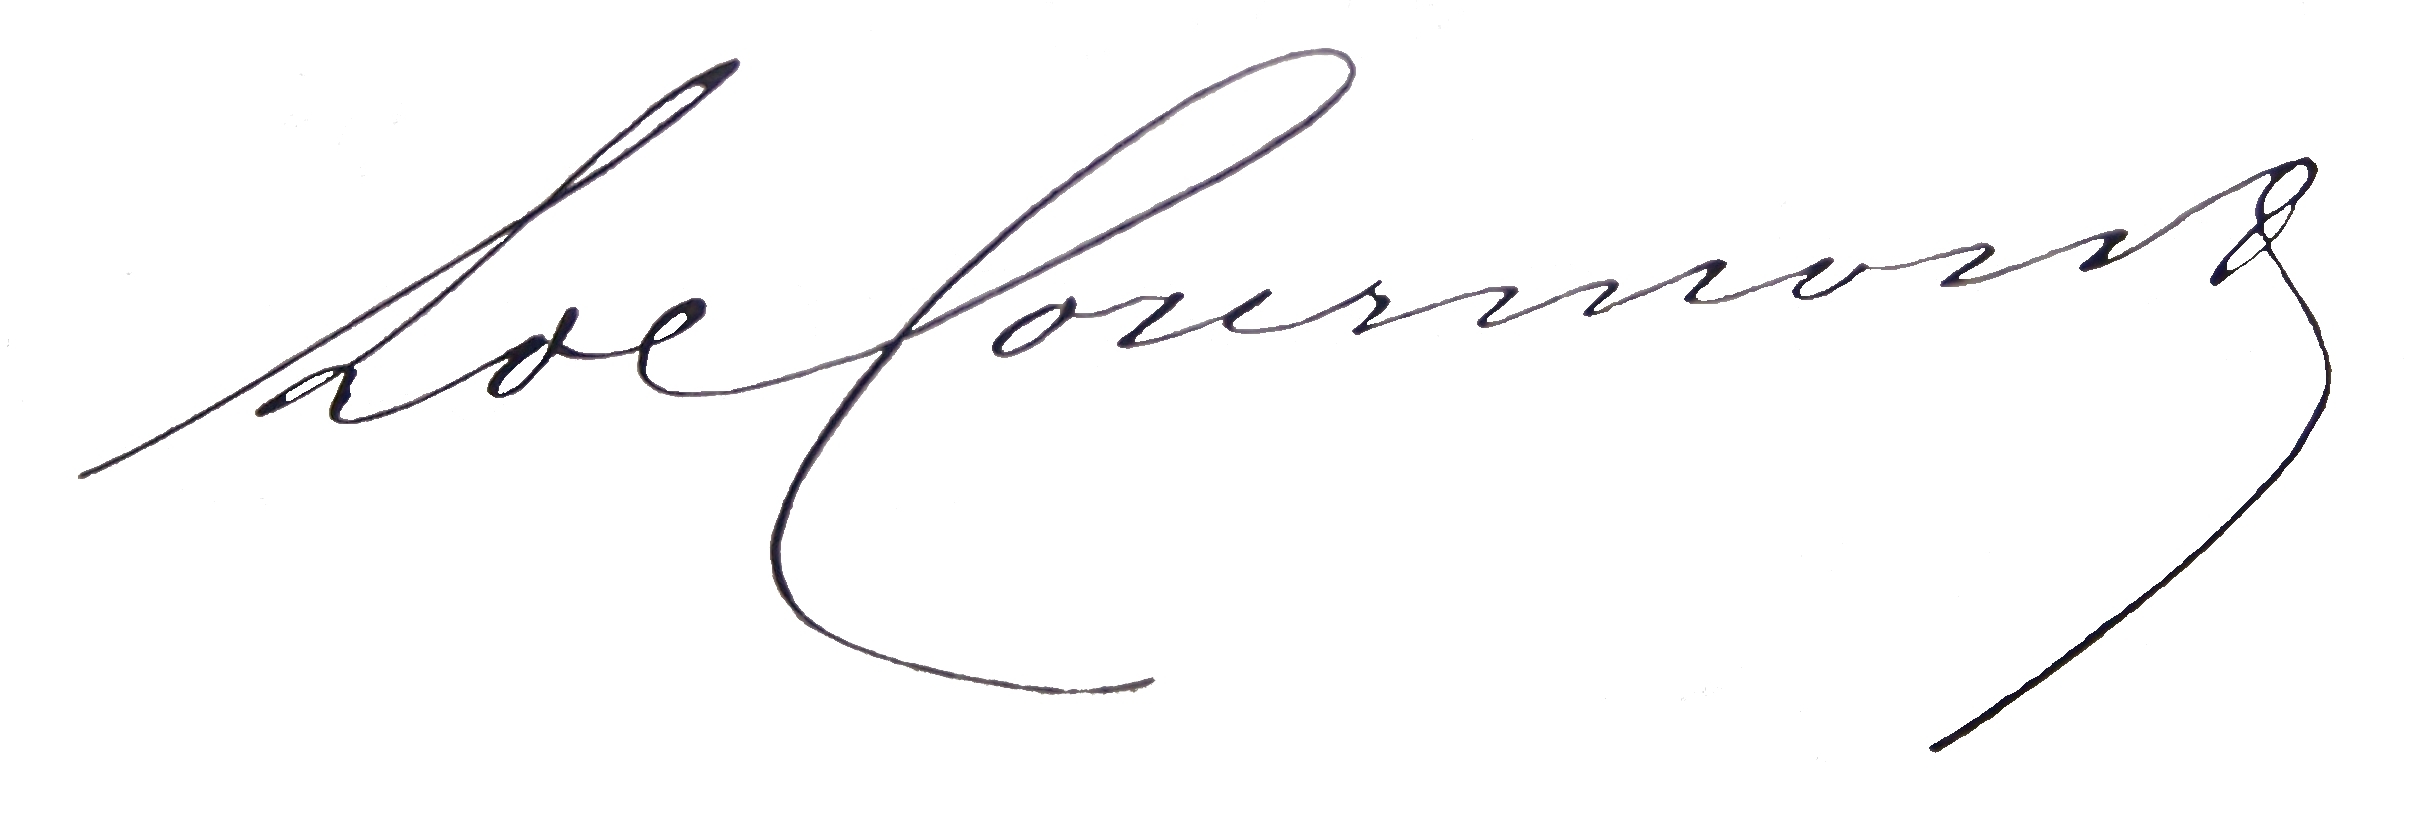
Signature of: louis de courmont